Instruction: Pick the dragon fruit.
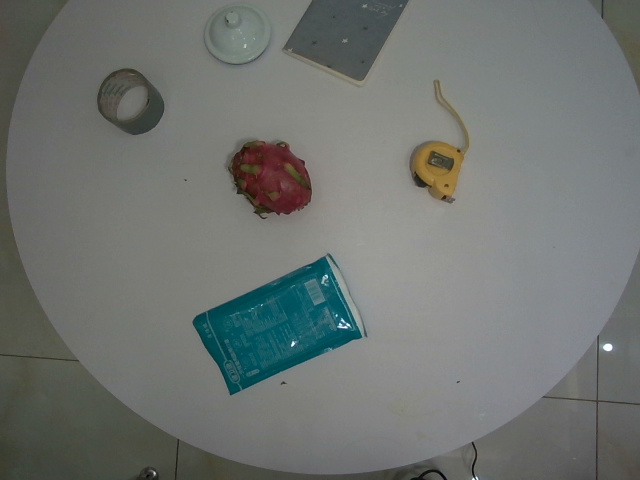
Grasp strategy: vertical